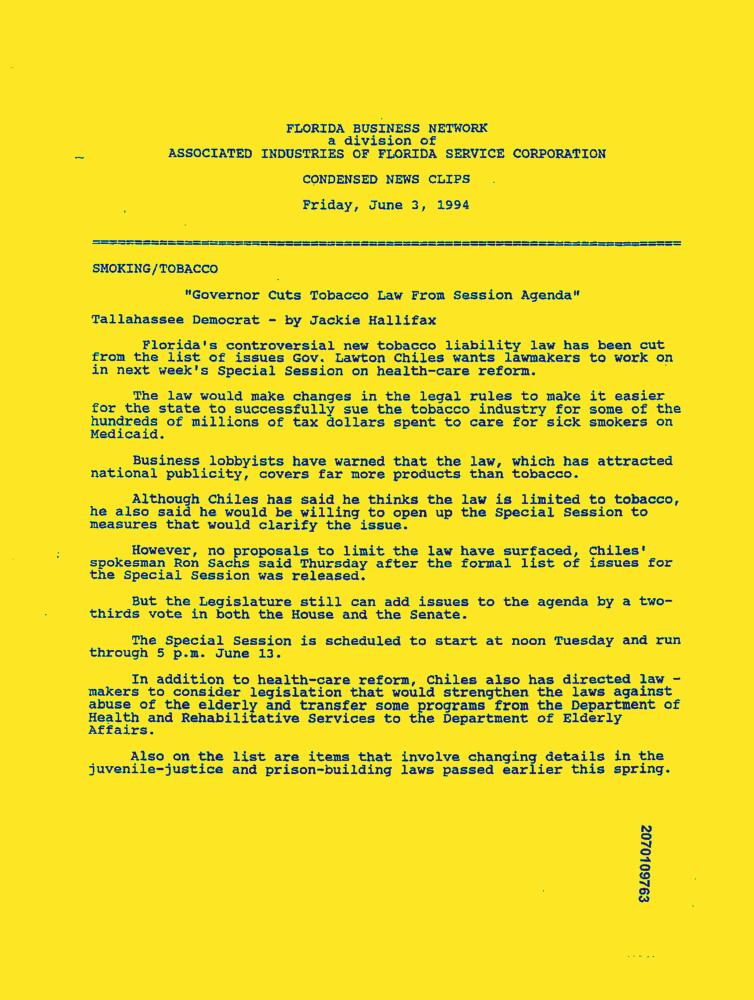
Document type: News-Article